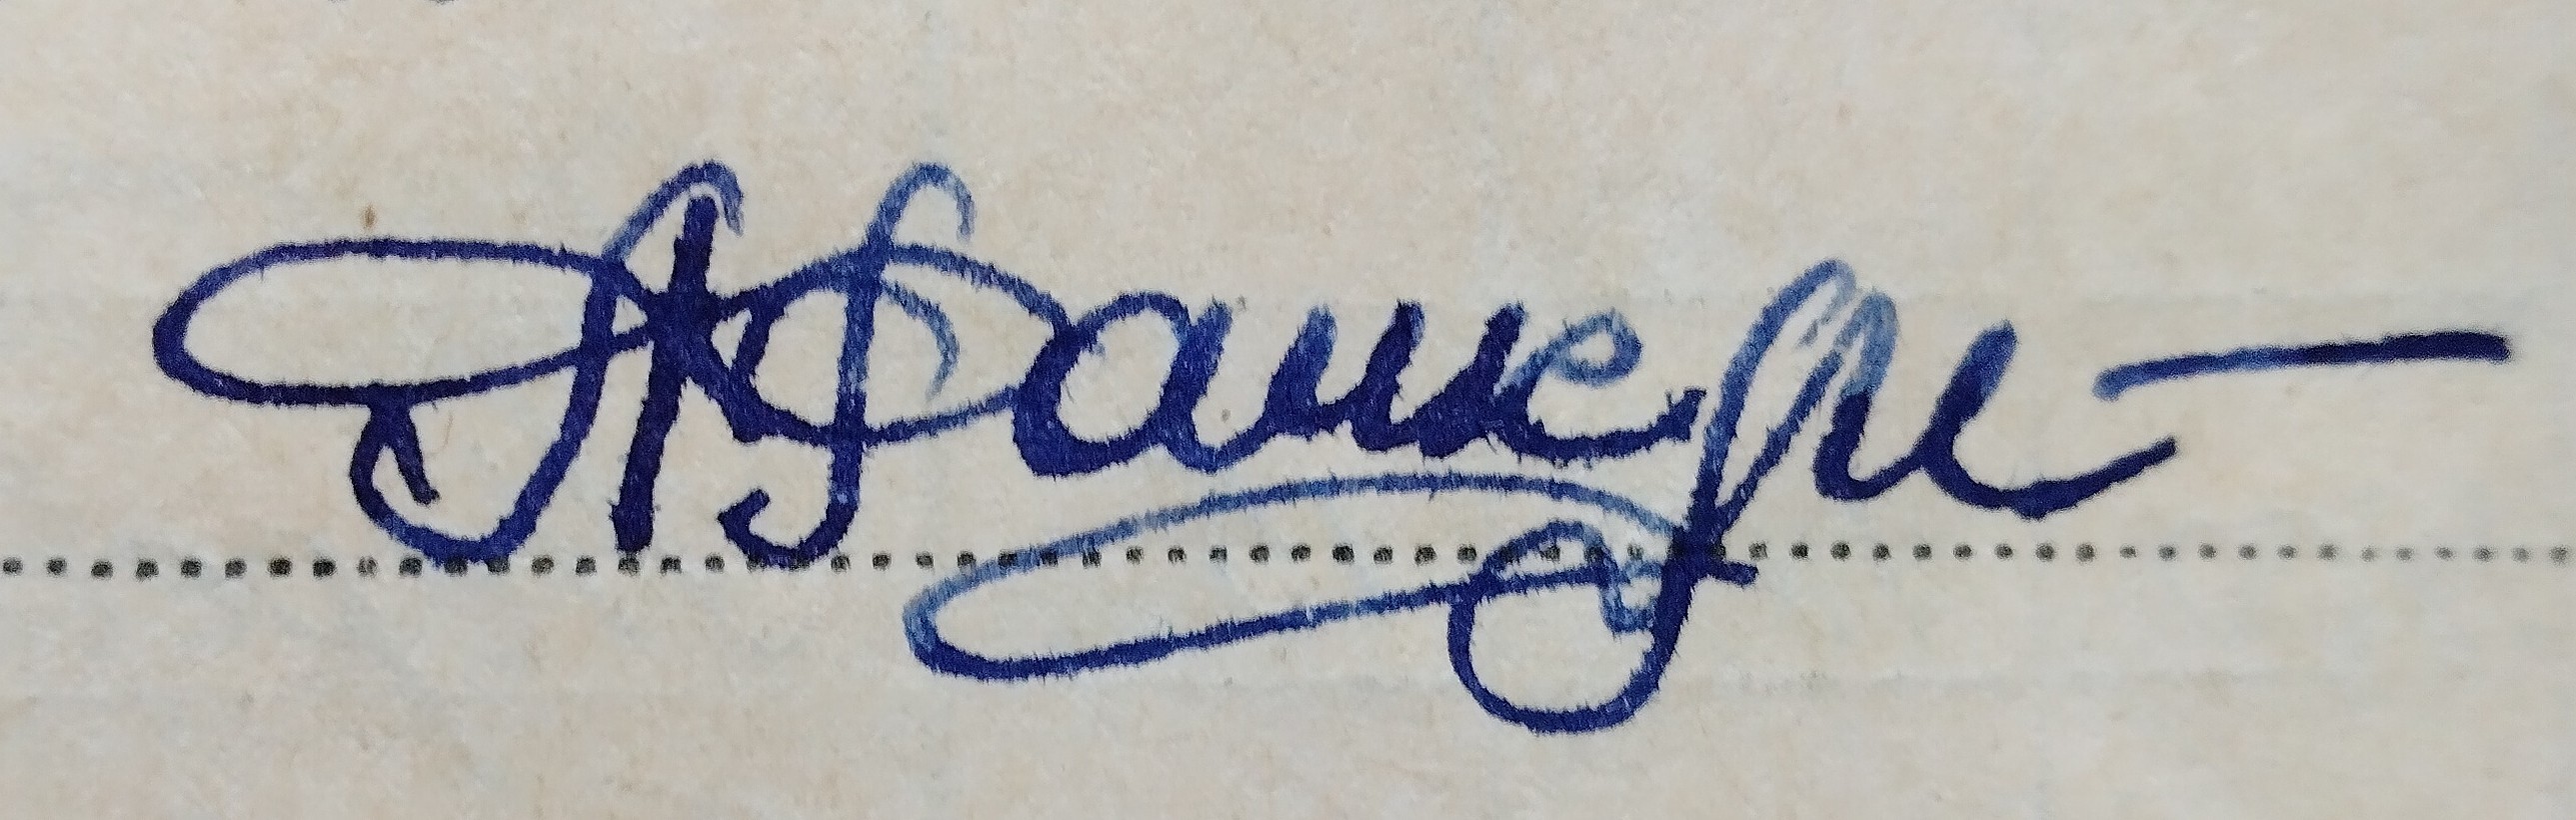
Signature of: faiq abdullayev